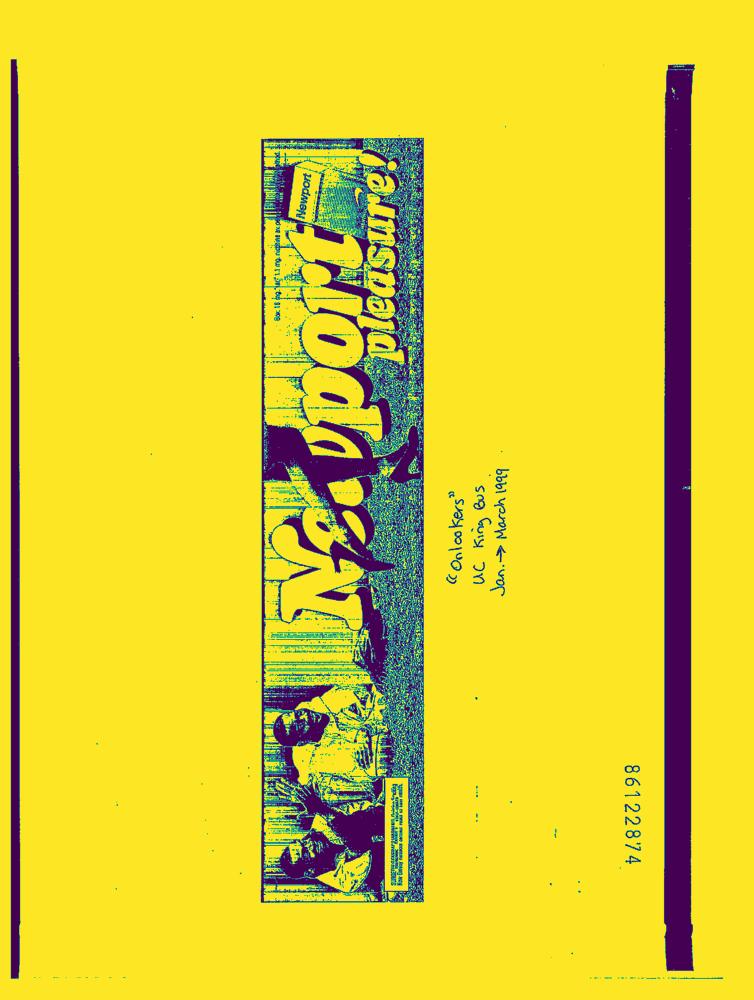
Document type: AD